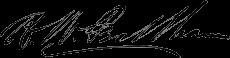
Signature of: rufus w peckham